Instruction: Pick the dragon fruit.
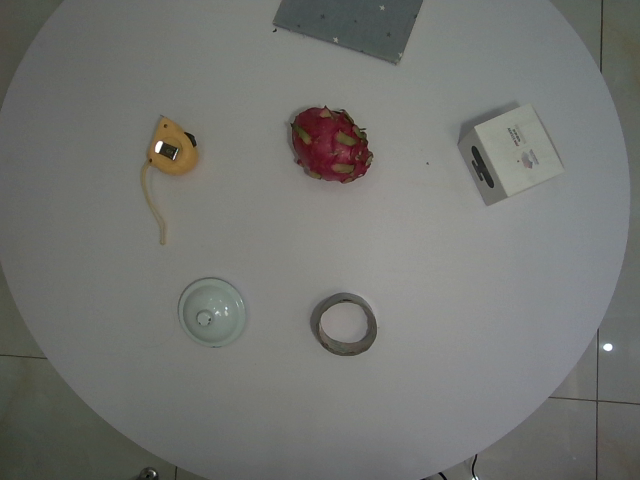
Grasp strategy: vertical